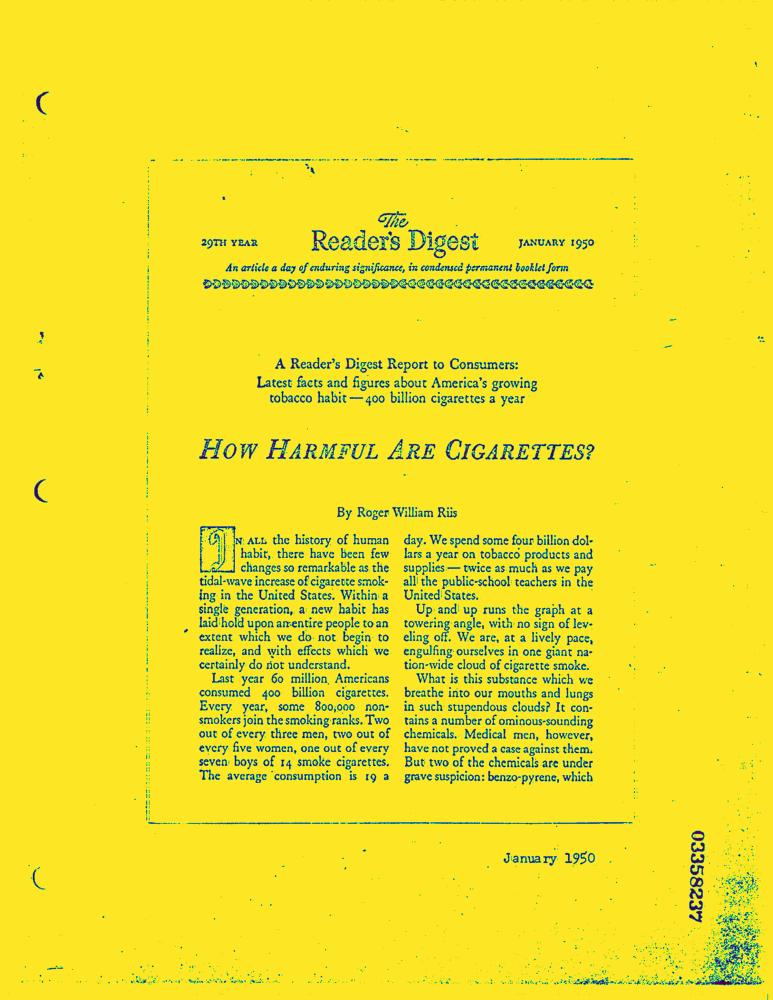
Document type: News-Article